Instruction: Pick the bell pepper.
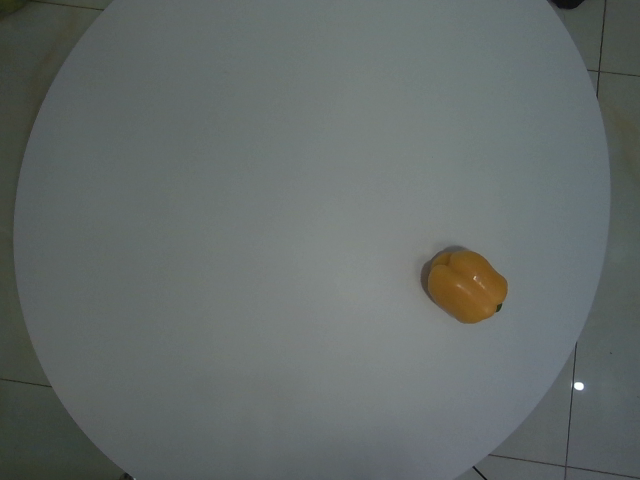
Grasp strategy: vertical